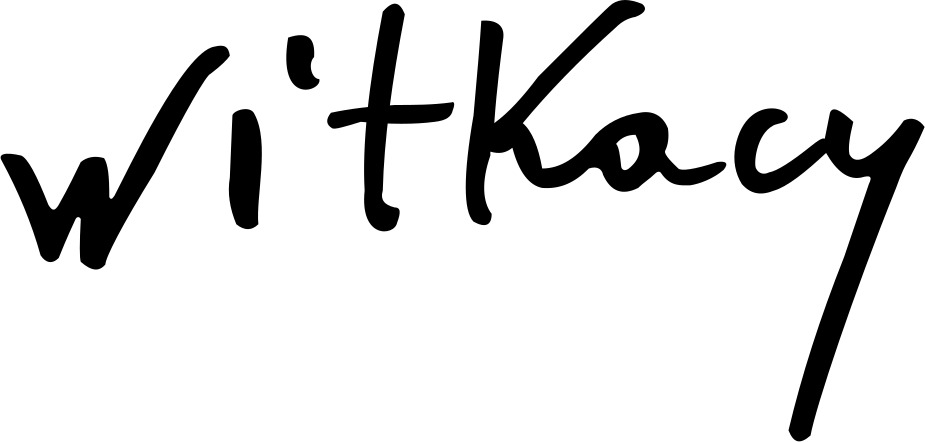
Signature of: stanisław ignacy witkiewicz